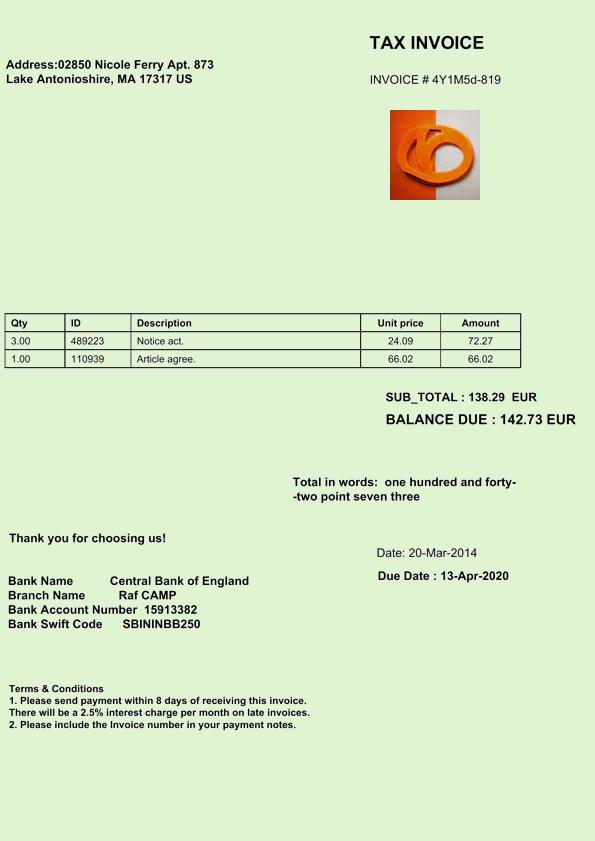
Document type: Invoice